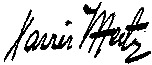
Signature of: xavier mertz